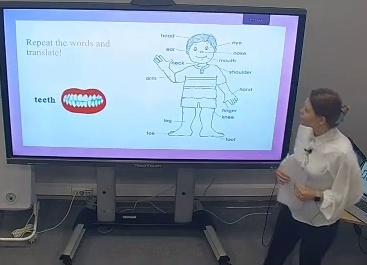
Транскрипция: Now some new words. Repeat the words after me and translate. Are you ready? Yes. Okay, well. Teeth. Head. Translate please. You know these words? I. Glass. Ear. Mouth. Neck. Shoulder. Arm. Hand. Finger. Knee. Leg. Foot. Okay, well done. And toe. Soil. Okay, now try to do it by yourself.
Категория: Педагогические действия
Подкатегория: Задаёт открытый вопрос; Делает пояснение/объяснение; Организует групповую работу
Описание действия: Учитель предлагает классу повторять за ним новые слова и их перевод, а старые слова переводить самостоятельно
Контекст и комментарии: Контекст ДО: Ранее ученики изучили новые слова. Результат после: ученики повторяли за учителем новые слова и сами называли старые. Педагогический смысл: Ученики лучше усвоили ранее пройденный материал и параллельно изучили новый